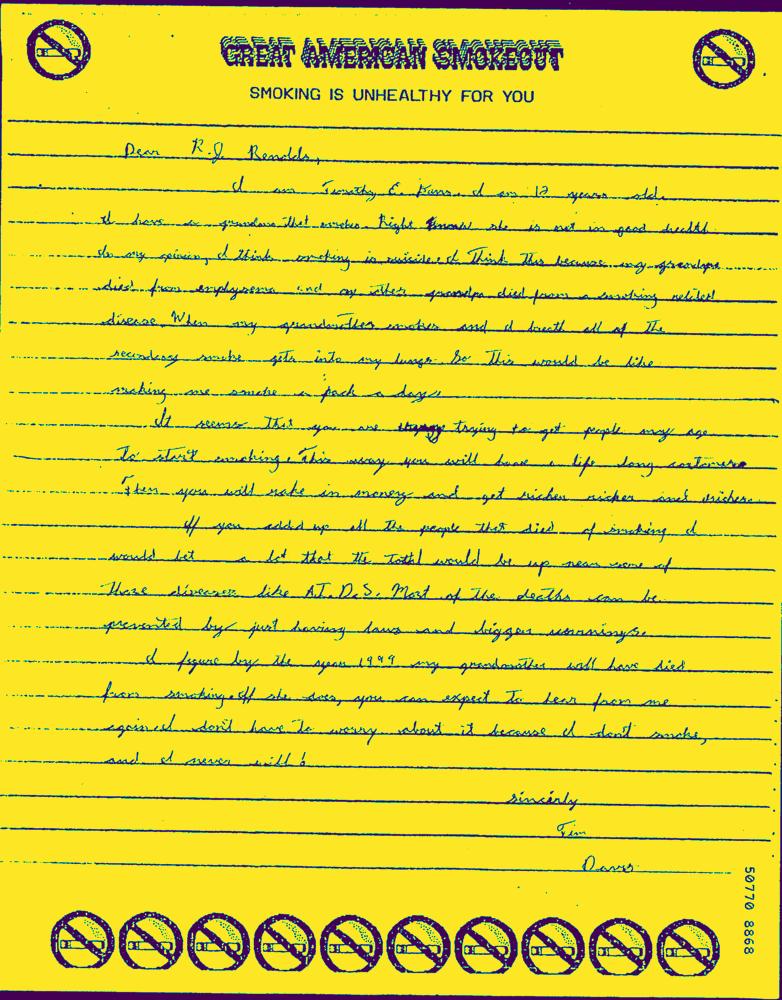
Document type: Hand-Written